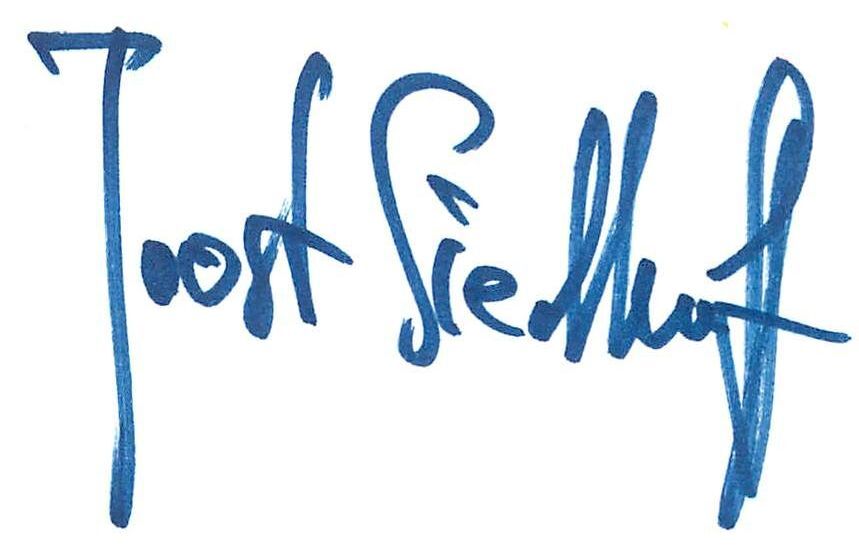
Signature of: joost siedhoff